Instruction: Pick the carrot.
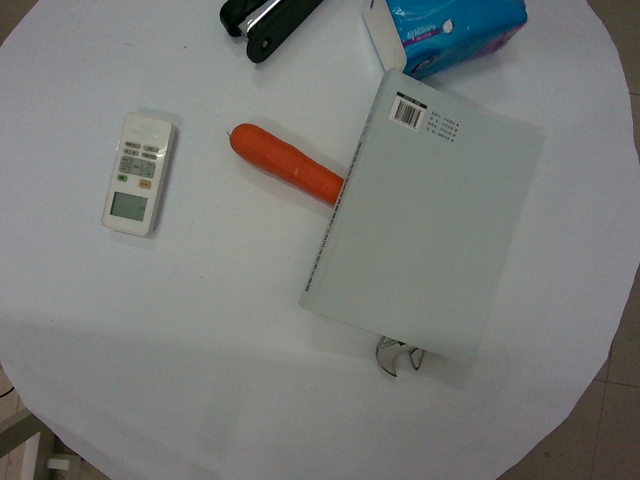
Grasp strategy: vertical